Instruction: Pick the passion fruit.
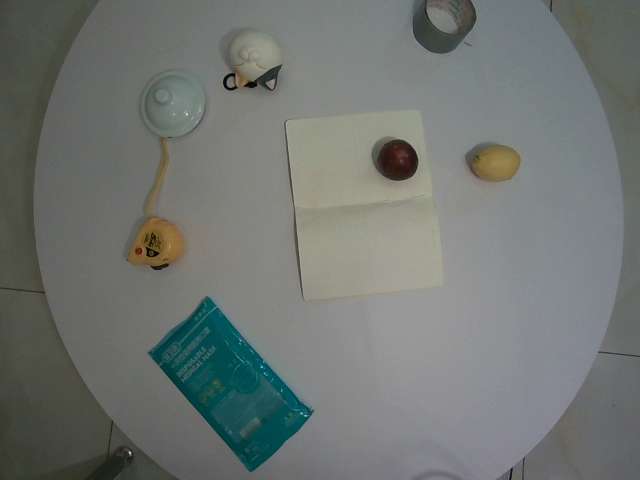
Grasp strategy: vertical